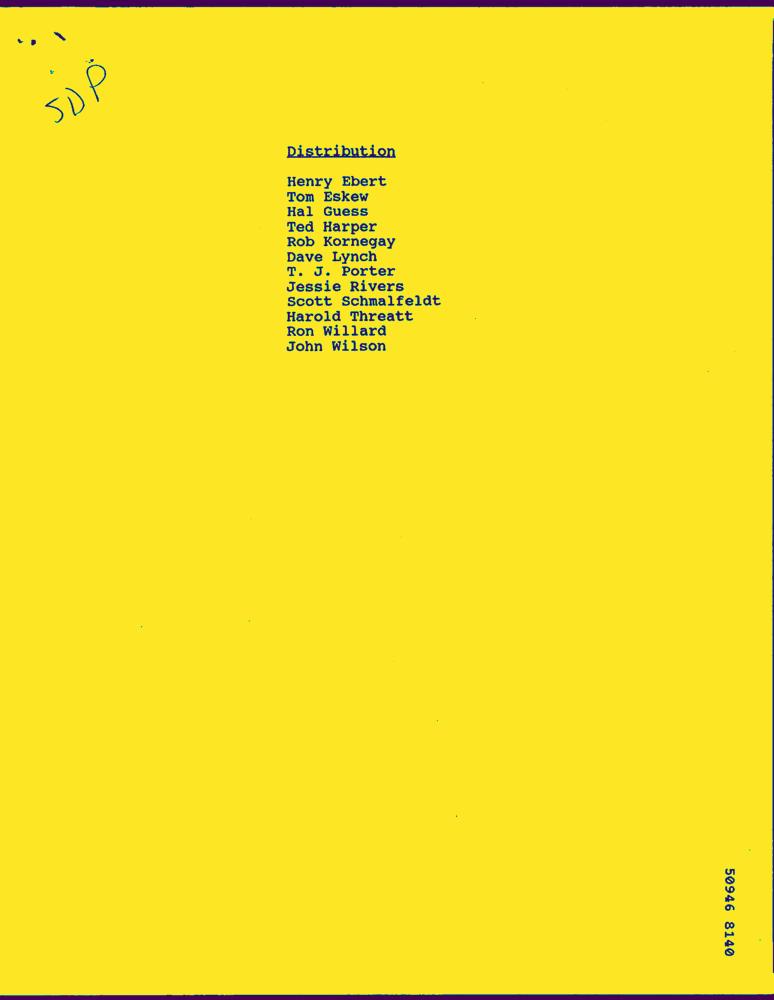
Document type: Letter-Doc